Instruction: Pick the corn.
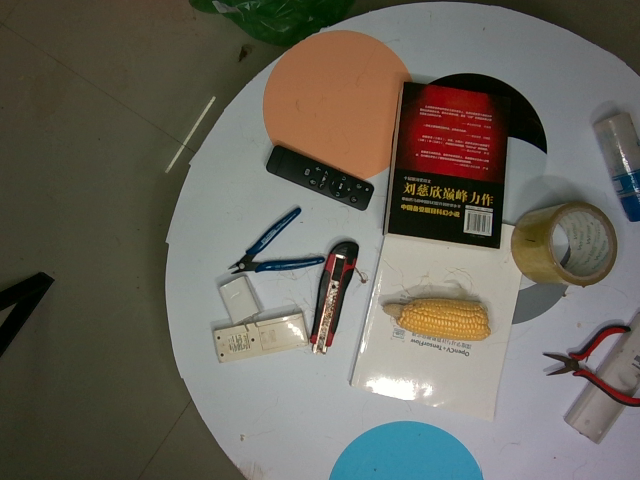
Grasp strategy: vertical